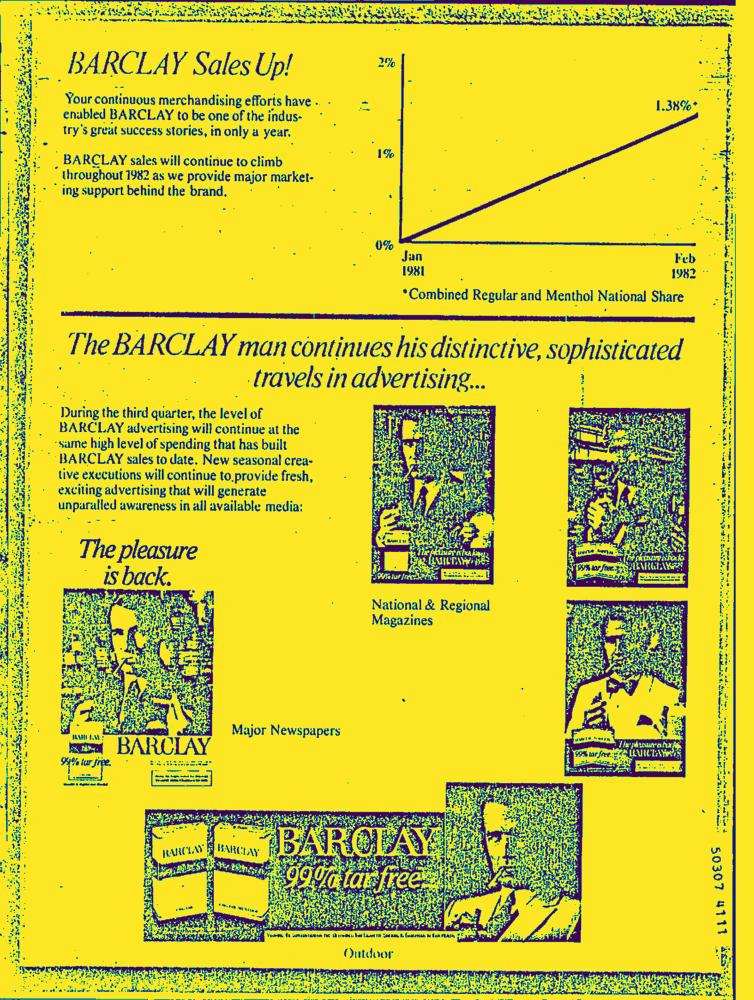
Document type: AD